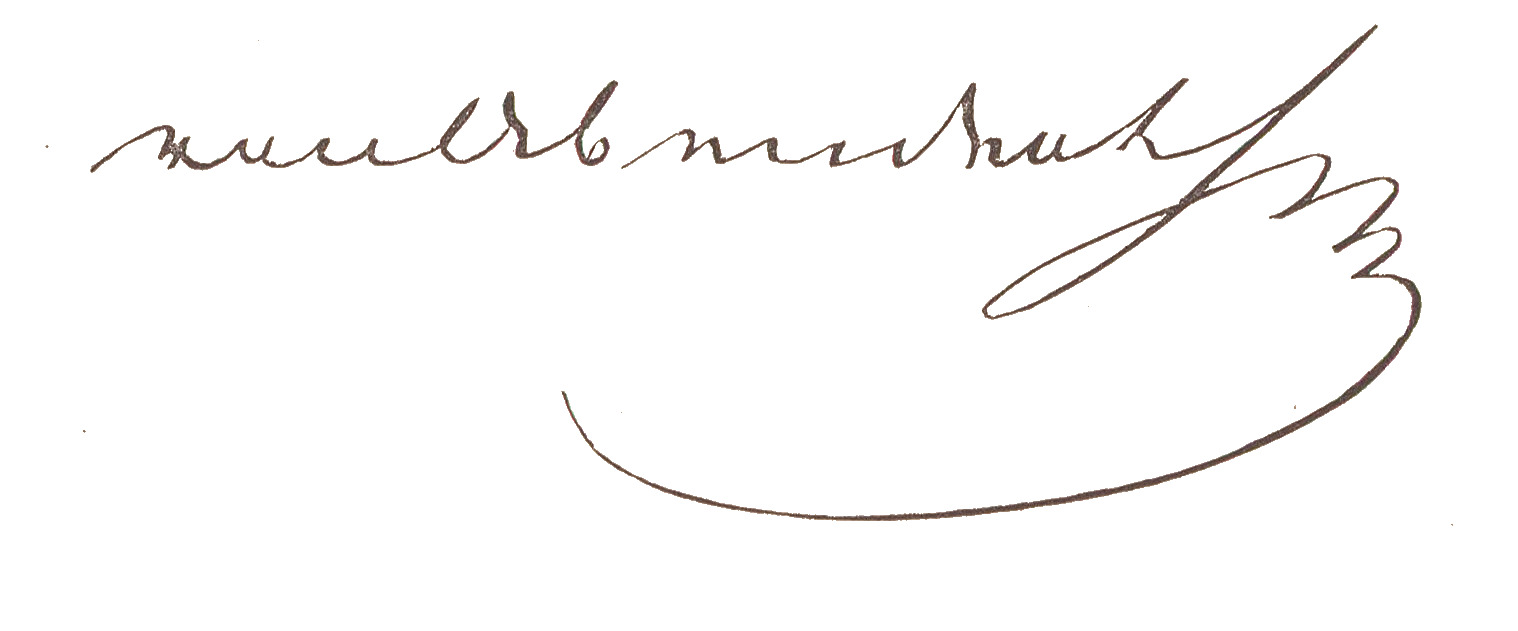
Signature of: heinrich von abendroth